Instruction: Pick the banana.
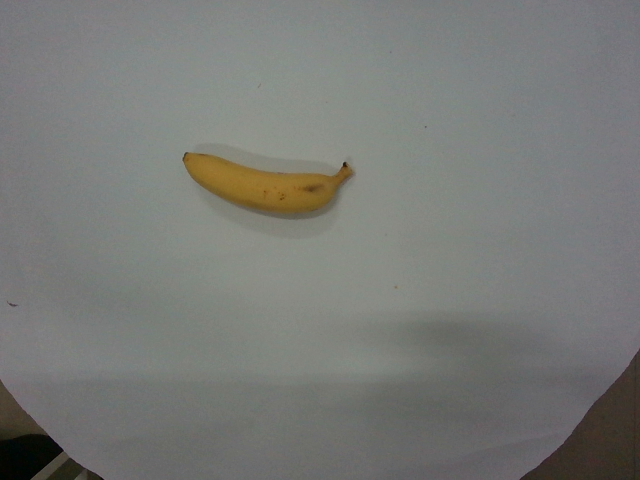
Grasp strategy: vertical